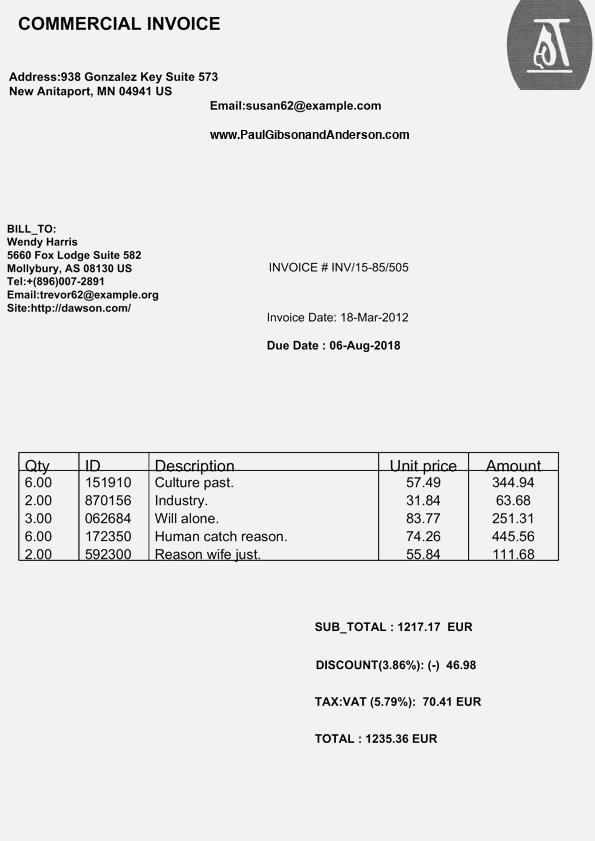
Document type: Invoice